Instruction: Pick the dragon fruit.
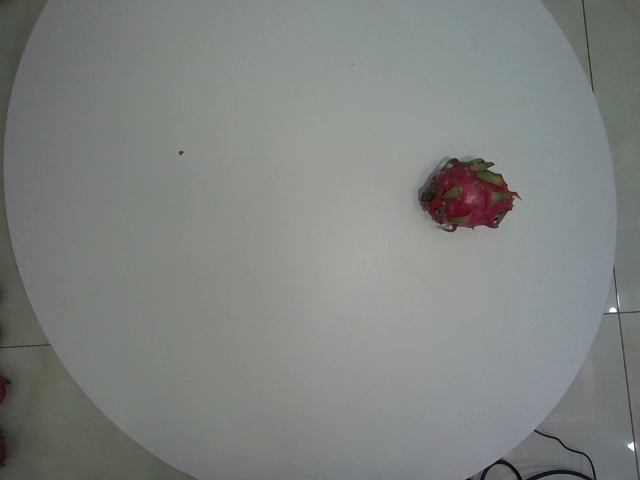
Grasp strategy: vertical